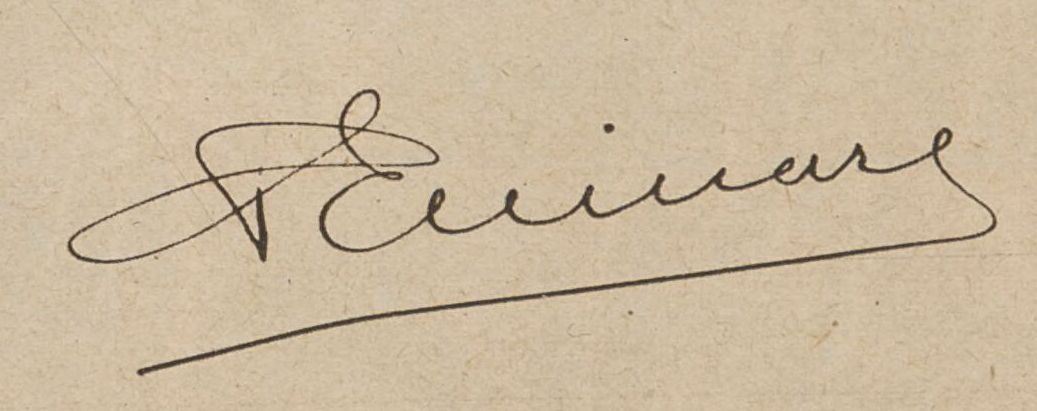
Signature of: paul ruinard